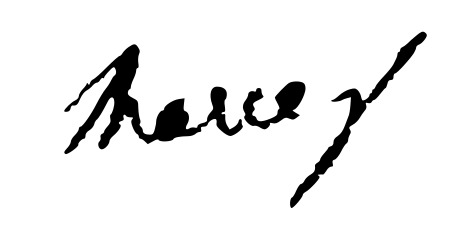
Signature of: sophie dorothee of württemberg